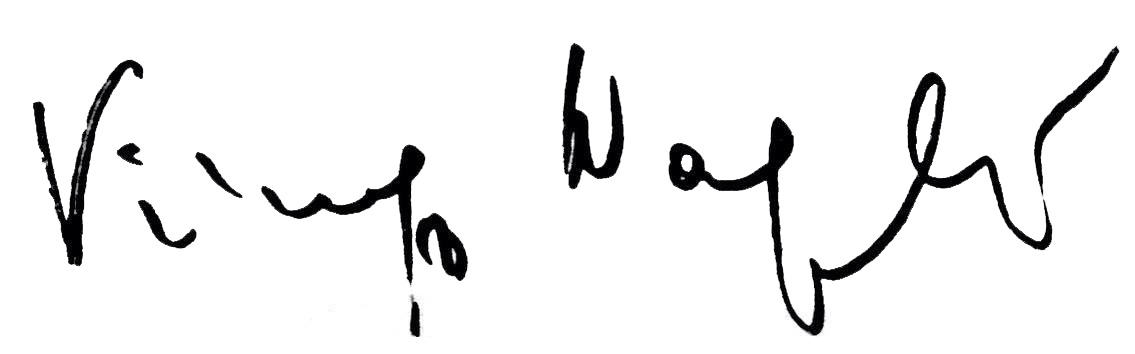
Signature of: vincenzo napoli